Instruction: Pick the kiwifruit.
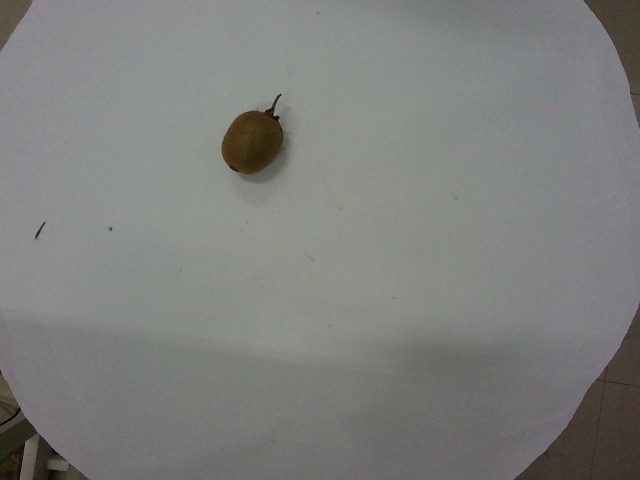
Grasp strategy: vertical